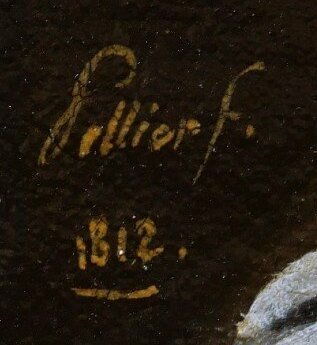
Signature of: pierre edme louis pellier